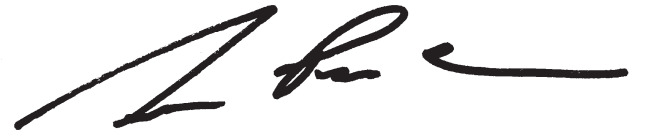
Signature of: anil beephan jr